Question: Talk about the condition:
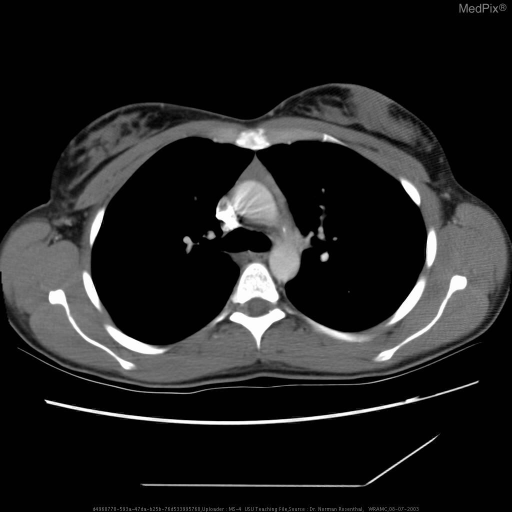
Answer: The disease is discussed as: Discussion : Myasthenia gravis is an autoimmune disorder resulting in weakness of skeletal muscles, due to autoantibodies directed against acetylcholine receptors at neuromuscular junctions.Clinical Features:Myasthenia presents in women between the ages of 20 – 30, and in men over the age of sixty.  The symptoms worsen with exertion.  Cranial muscles are affected in 85% cases (lids, extraocular muscles, facial weakness, nasal or slurred speech, dysphagia).  These may be the only muscles affected, especially in the elderly.  As the disease becomes generalized, the limb muscles (often proximal and asymmetric) become involved.  Reflexes and sensation should be normal.  Primary complications are aspiration pneumonia (weak bulbar muscles) and respiratory failure (weak chest wall muscles).Pathophysiology:Specific anti-AchR antibodies reduce the number of AchRs at the NMJ.  With repeated muscle contraction, there is a decrease in the amount of acetylcholine released per impulse.  This results in pathologic fatigue.  The thymus is abnormal in 75% of patients with myasthenia (65% hyperplasia and 10% thymomas).  The reason for this compelling association remains unknown, but it is theorized that because the thymus contains a small number of myoid cells (which are distinguished by muscle striations and AcH receptors on their surface) along with the B-cells and T-cells, the thymus may play a role in myasthenia gravis by acting as an antigenic peptide sequence on the surface of antigen presenting cells. Evaluation:
Other autoimmune disorders may also be associated with myasthenia gravis (thyroiditis, Graves’ Disease, rheumatoid arthritis, SLE, and pure red cell aplasia) and should be evaluated for in the newly diagnosed patient with myasthenia.

Evaluation:
1.	AchR antibodies – positive antibodies are diagnostic but not correlated with disease severity
2.	Tensilon (edrophonium) test – short-acting anticholinesterase
3.	EMG – low frequency (2-4Hz) repetitive stimulation produces decreased amplitude
4.	Chest CT/MRI – search for thymic abnormalities
5.	Other associated autoimmune disorders

Medical Management:
1.	Ocular only – pyridostigmine
2.	Generalized – pyridostigmine, and immunosuppression (while steroids are the mainstay of treatment, the addition of cyclosporin may allow a decrease in the steroid dose)
3.	Crisis – Intensive care (intubate, fluids), plasmapheresis or IVIg

Surgical Management:
1.	Evaluate for thymectomy (improves the likelihood of long-term remission in the adult).

The efficacy and use of thymectomy in the absence of thymoma is still controversial.  A review of literature shows that thymectomy was associated with disease remission and improvement with a rate of medication free remission of 2.1 and an improvement rate of 1.7.  However, there are other studies that reveal no statistical difference between thymectomy in the absence of thymoma and medical management only.  Still, for several reasons most neurologists and CT surgeons still recommend that total thymectomy be done.  First, you cannot tell the difference between thymic hyperplasia and thymic atrophy on imaging studies.  A residual thymus as in this case, may represent thymic hyperplasia with potential to become a thymoma or be simple residual tissue.   Also, if a thymoma is present there is always a chance of malignancy.  Lastly, because it is theorized that the thymus acts as an APC for auto-antibodies, it is widely believed that a total thymectomy will improve the likelihood of long-term remission.